Question: What jurisdiction, city, or county is the document associated with?
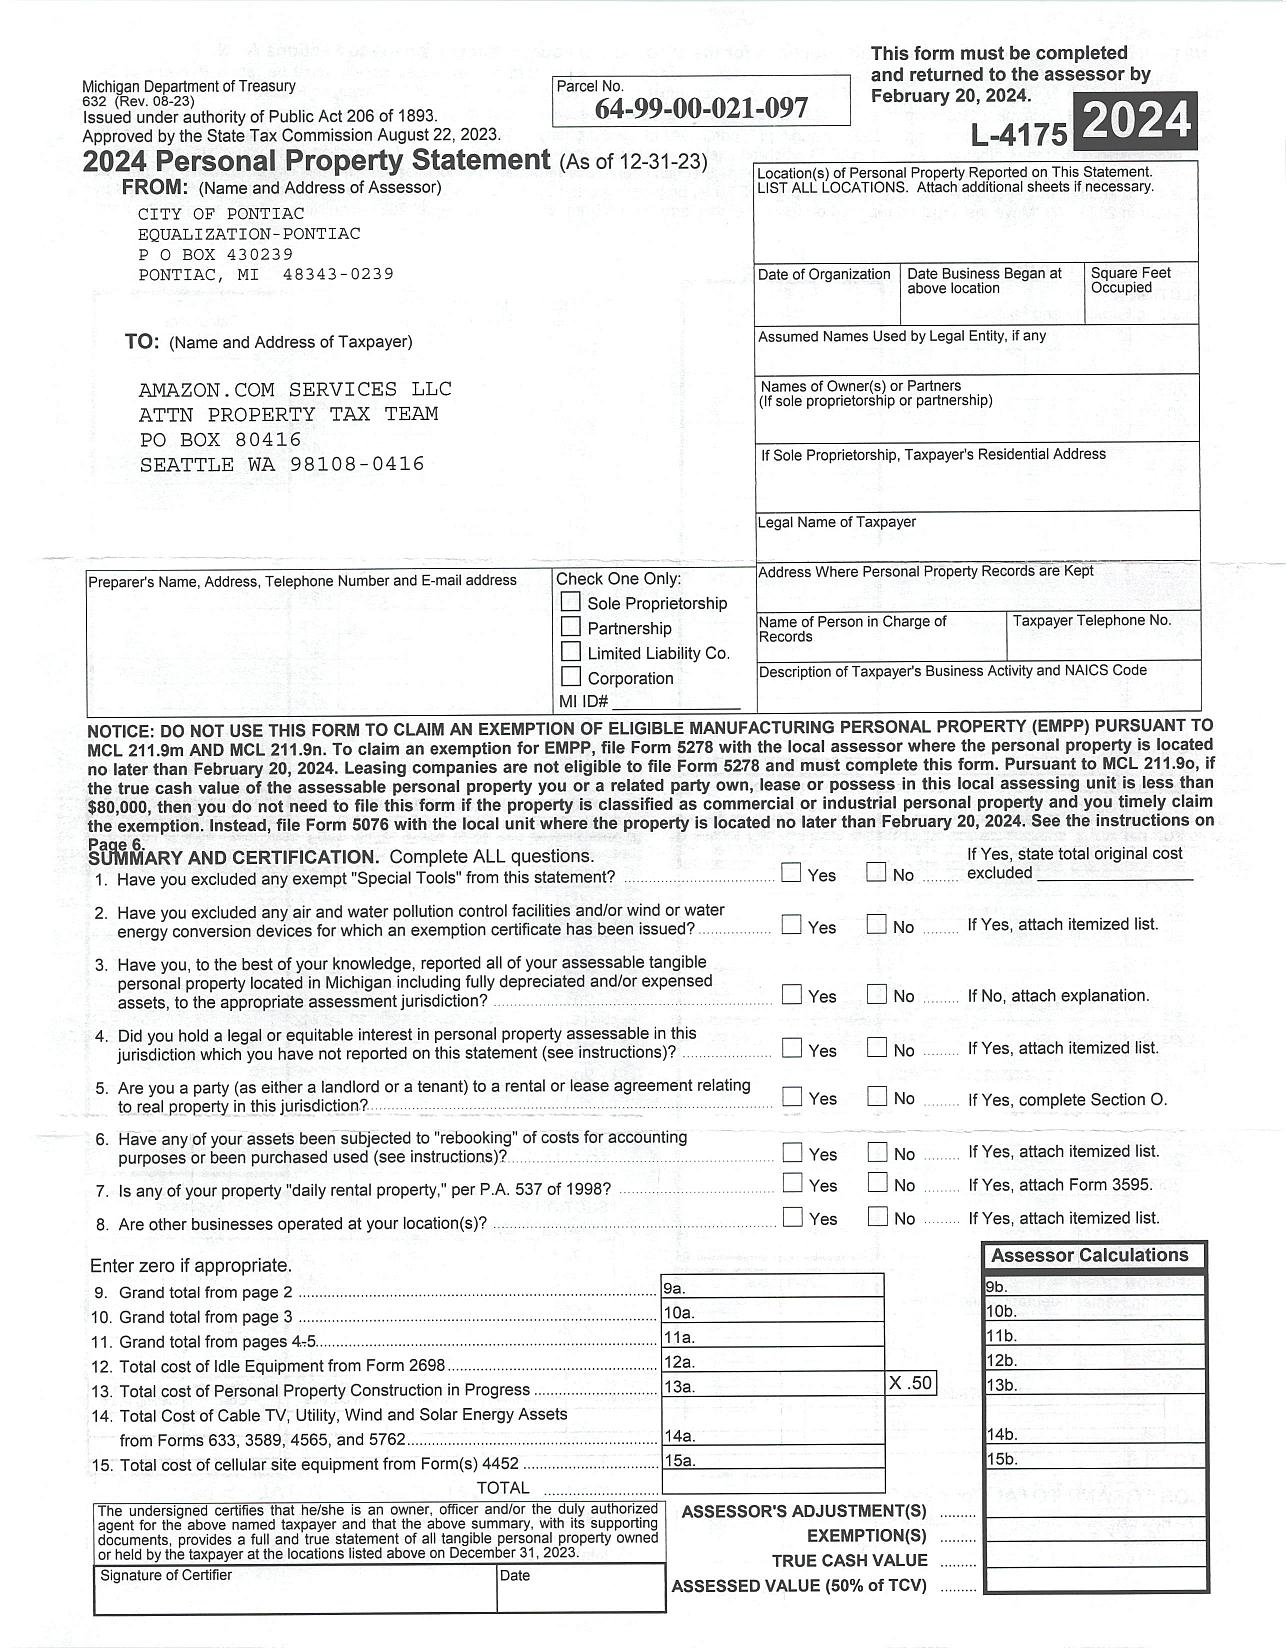
Answer: "CITY OF PONTIAC"